Question: In what way does the history help explain the case?
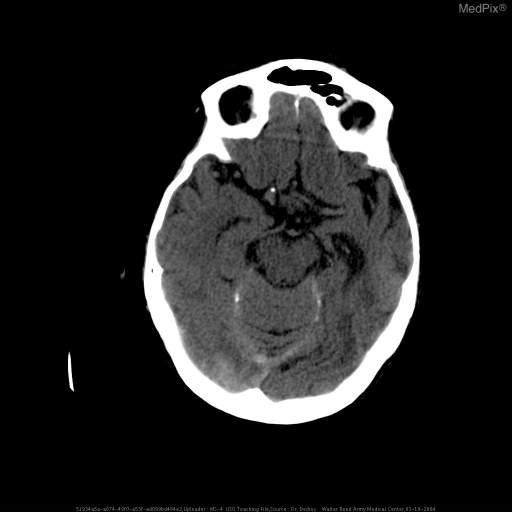
Answer: The patient's history of 89 y/o with past medical history significant for dementia and hypertension, noted to have altered mental status at home. is key in understanding the case.